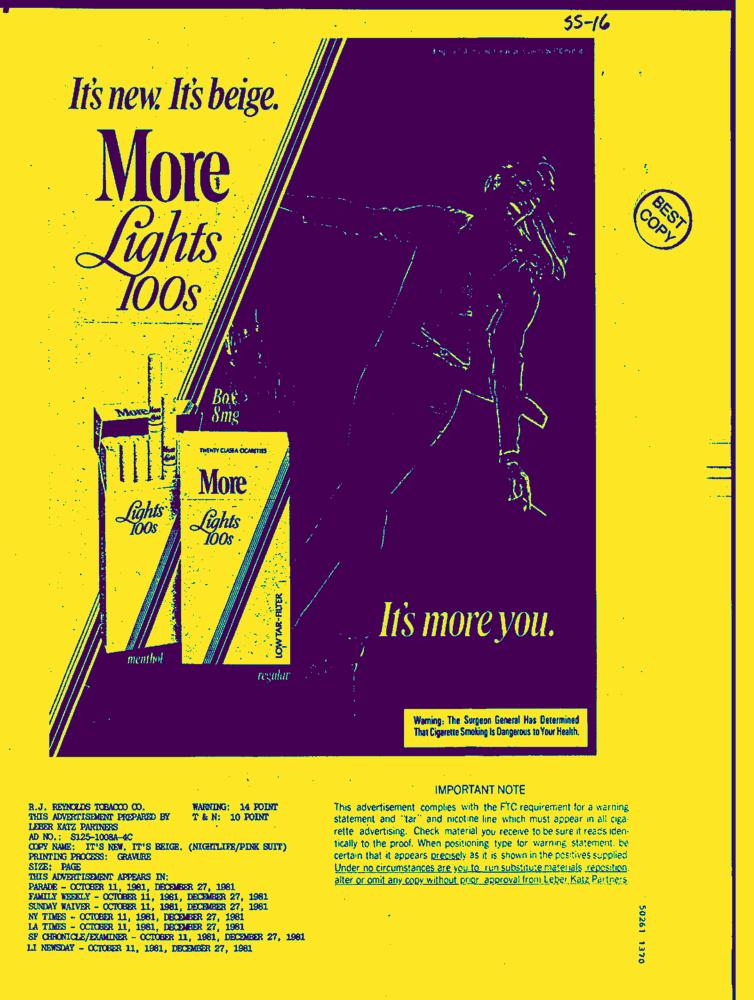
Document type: AD